Question: What is the main concern?
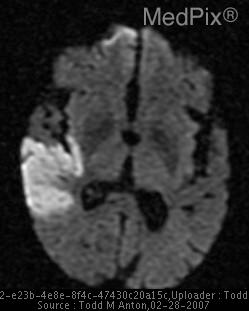
Answer: The findings suggest 23 Jan: NON-CONTRAST Head CT (from emergency dept)
-regional hypoattenuation in right temporal lobe, extending from cerebral cortex into white matter
-loss of gray/white matter differentiation
-sulcal effacement of right temporal-parietal lobes (may represent ischemia and resultant edema)
-some chronic microvascular ischemic disease of periventricular white matter
-ventricles and cisterns preserved, no intracranial hemorrhage or mass
-likely represents infarct of unknown time course (subacute vs. acute)
-MRI recommended

24 Jan: Brain MRI (from emergency dept)
-axial DWI—increased signal in right posterior parietal lobe=restricted diffusion
-ADC map--corresponding decreased signal
-consistent with acute stroke in right posterior parietal lobe

24 Jan: CAROTID US
-echogenic calcified plaque in right carotid bulb and proximal internal carotid artery with 50-69% stenosis with elevated velocities in internal carotid
-hemodynamically insignificant stenosis in left carotid bulb

24 Jan: TRANSTHORACIC ECHO (no images shown)
-normal left and right ventricular size and function
-negative bubble study

25 Jan: CT ANGIOGRAPHY W/ CONTRAST (sagittal view)
-large calcified plaque in right carotid bifurcation and proximal ICA
-hemodynamically significant stenosis of 64%

26 Jan: NON-CONTRAST Head CT (following worsening left sided weakness and sensory loss)
-hypodensity of right temporal lobe
-two new foci of calcification within the right sylvian fissure, not present on previous exams, likely represent further acute thromboemboli
-more prominent ventricles and cisterns
-no intracranial hemorrhage or mass effect

28 Jan: Brain MRI (following worsening left sided weakness and sensory loss)
-DWI—interval increase in size of signal in right temporal-parietal region
-ADC map—corresponding decrease in signal. increased signal in right posterior parietal lobe=restricted diffusion. The patient might have a history of -87 year old woman
-Left upper extremity weakness and numbness for past couple days
-Son says her left face is “droopy”
-No documented medical history
-On no medications.